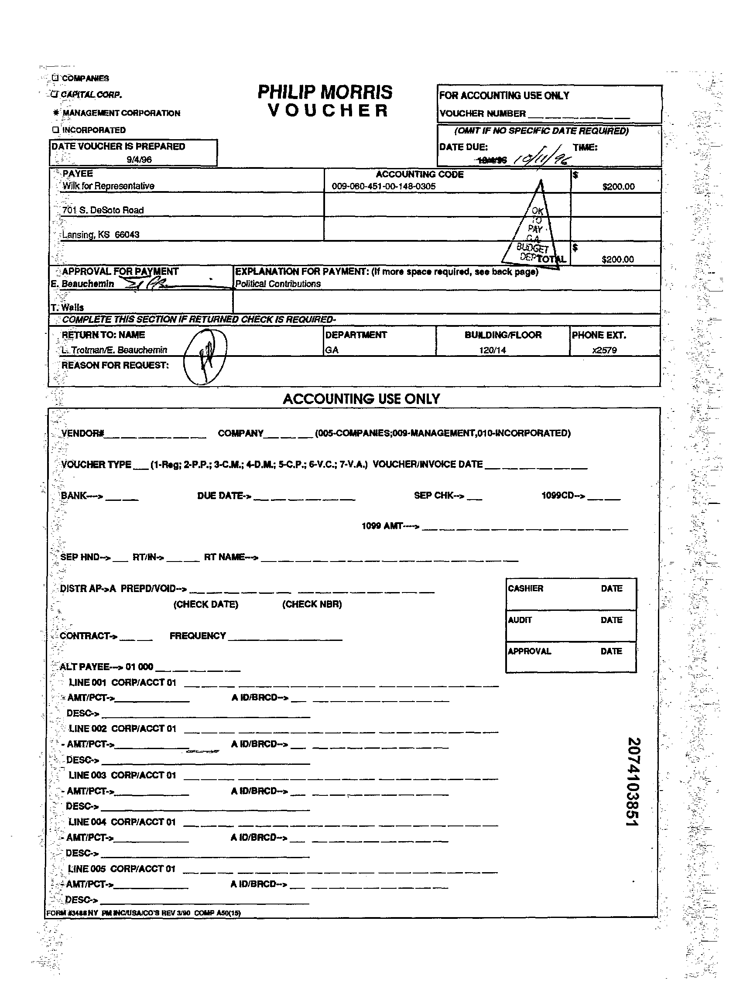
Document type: Invoice